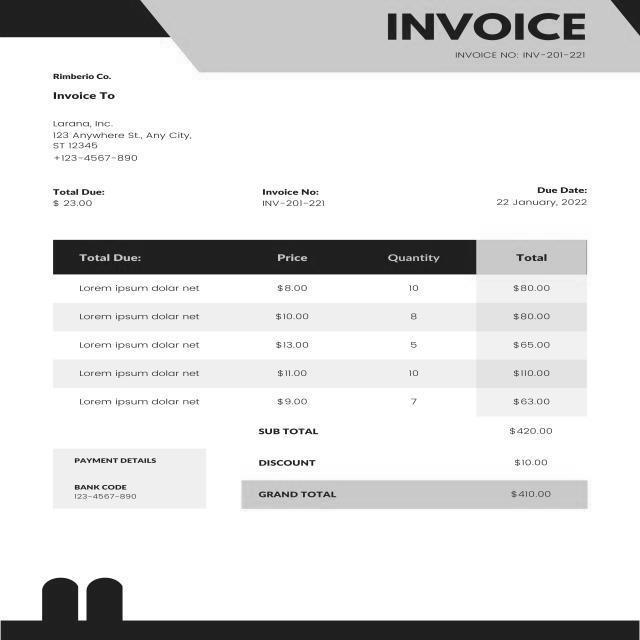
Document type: Invoice